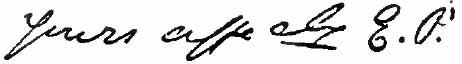
Signature of: elizabeth patterson bonaparte